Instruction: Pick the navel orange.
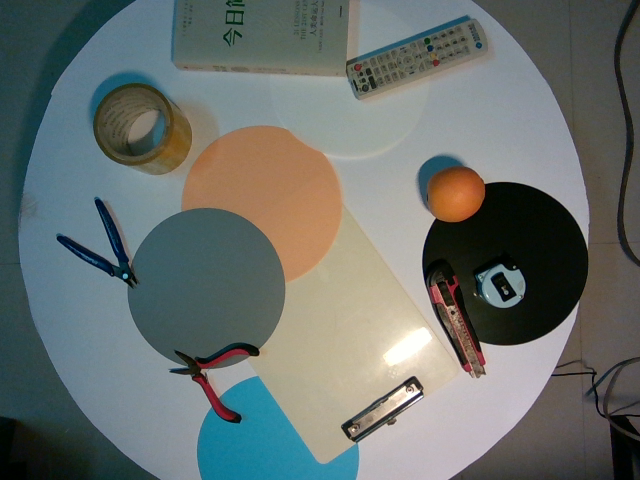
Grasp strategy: vertical